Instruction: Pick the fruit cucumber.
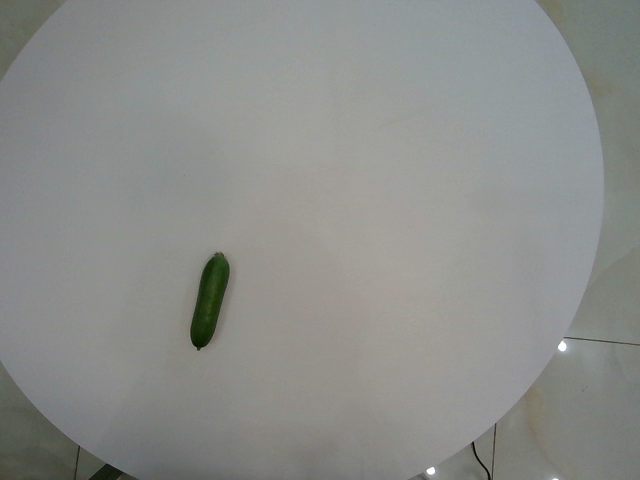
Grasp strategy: vertical